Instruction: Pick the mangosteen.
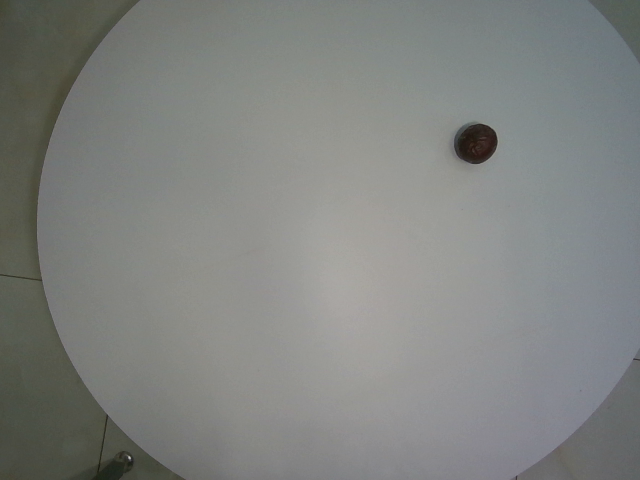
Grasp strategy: vertical